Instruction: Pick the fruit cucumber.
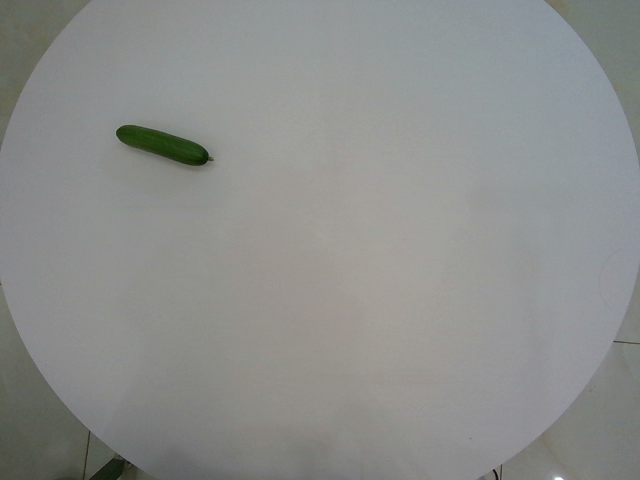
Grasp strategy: vertical